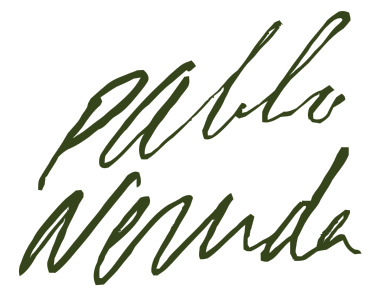
Signature of: pablo neruda